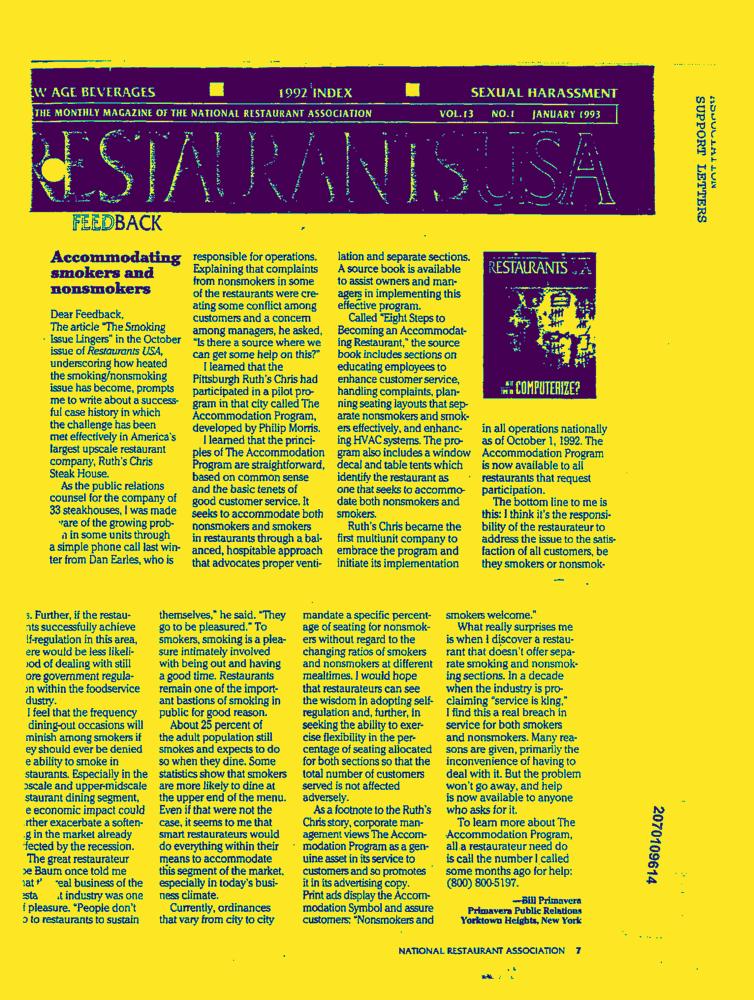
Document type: News-Article